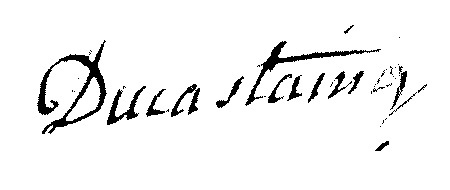
Signature of: raymond ducastaing